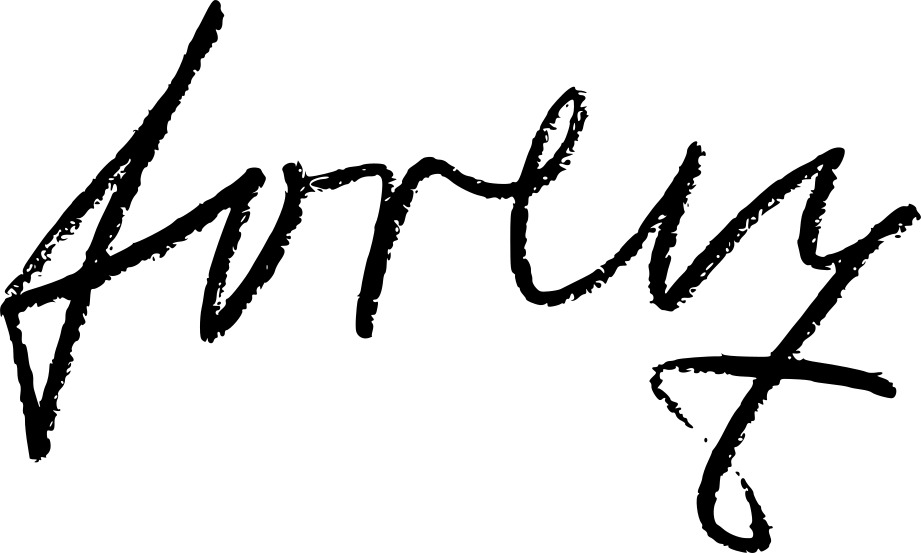
Signature of: werner lorenz